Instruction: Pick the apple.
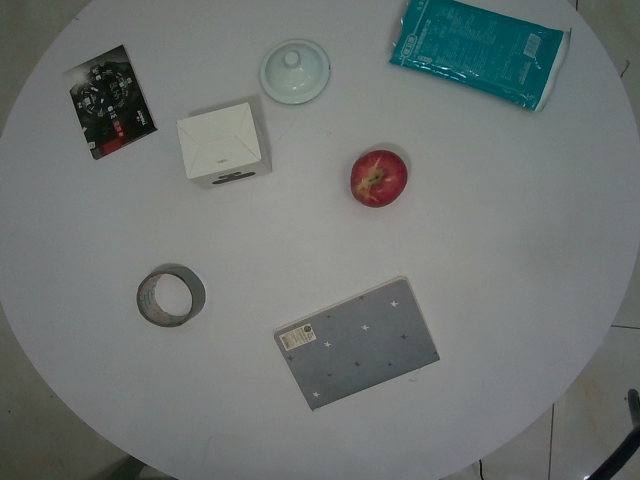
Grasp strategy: vertical